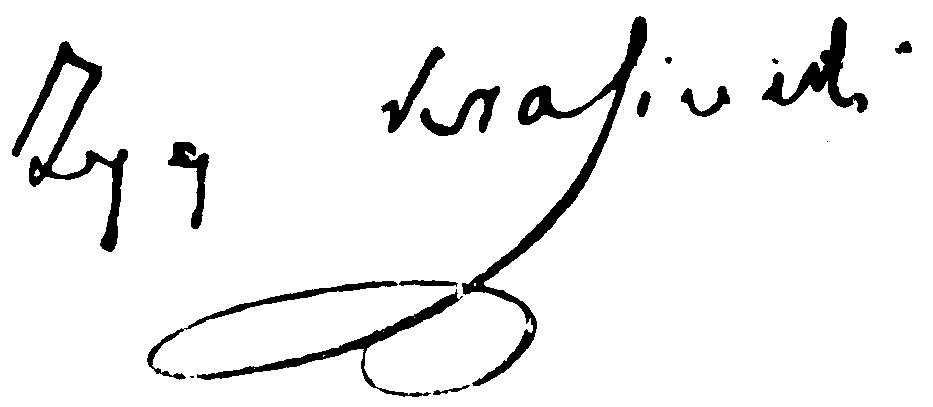
Signature of: zygmunt krasiński